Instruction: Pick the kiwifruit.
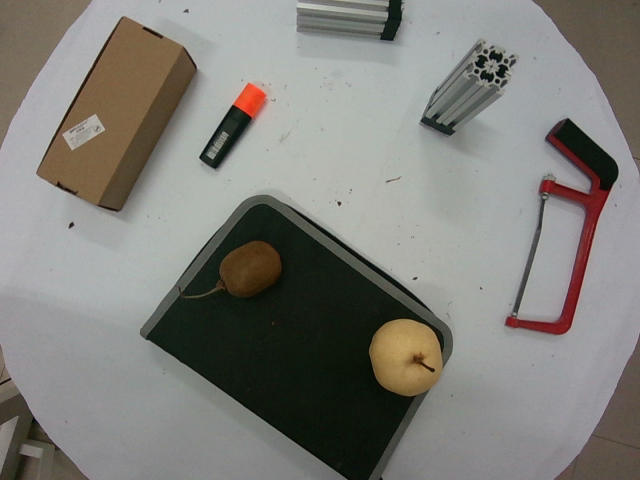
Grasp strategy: vertical